Question: What is the main concern?
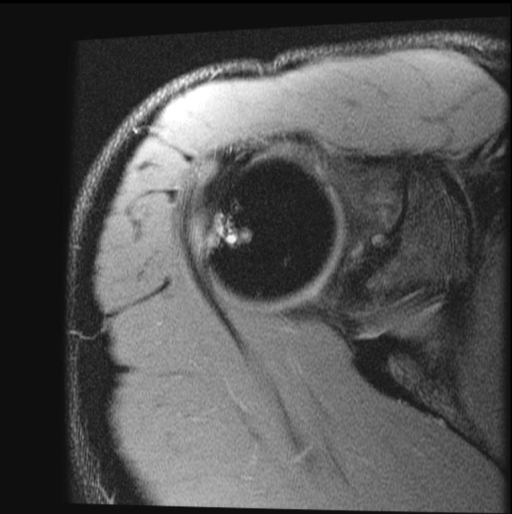
Answer: The findings suggest A-P radiograph of the right shoulder in internal rotation shows a grooved defect in the posterolateral humeral head.  Axial proton-density with fat saturation MR image shows an area of high signal intensity of the posterolateral humeral head and overlying cartilage consistent with a Hill-Sachs lesion. Proton-density and the T2-weighted with fat sat coronal oblique MR images show the Hill-Sach’s lesion of the humeral head with fractured cortex.  T2-weighted with fat sat sagittal oblique MR image shows the high signal intensity edema and subchondral cyst formation in humeral head beneath the Hill-Sach’s fracture.  There is no evidence of bony Bankart lesion on the plain radiographs or bony or cartilaginous Bankart lesion on the MR images.. Axial proton-density with fat saturation MR image of the right shoulder shows an area of high signal intensity of the posterolateral humeral head and of the overlying cartilage consistent with a Hill-Sach's lesion.. The patient might have a history of 42 yo man presents with onset of right shoulder pain for two years, combined with right upper extremity numbness and tingling..